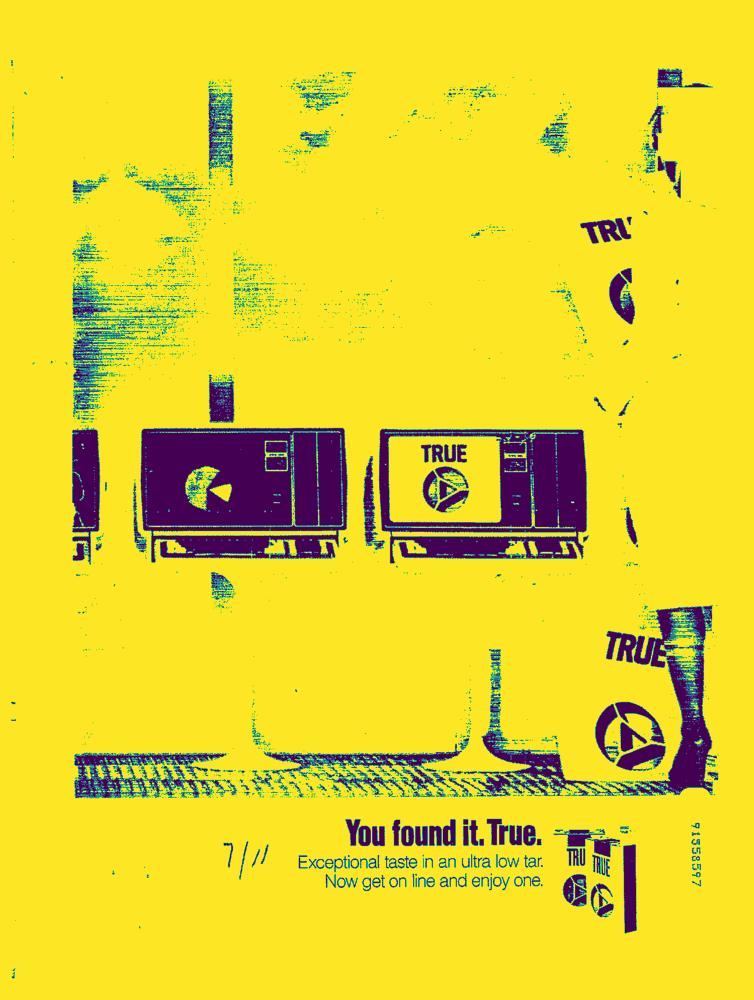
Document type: AD